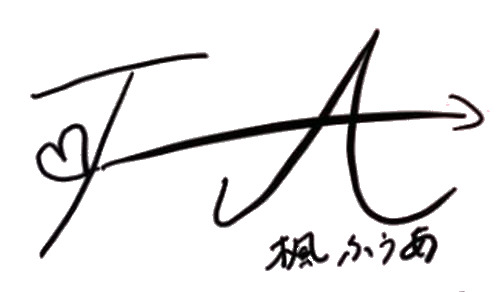
Signature of: fūa kaede